Question: What is the suspected problem?
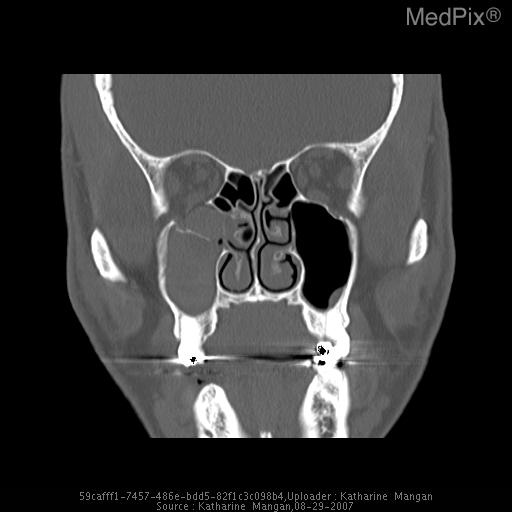
Answer: The findings suggest •  inferior orbit fracture
•  soft tissue swelling
•  bleeding into maxillary sinus. Coronal image with bone technique demonstrating fracture through inferior orbit displaced inferiorly with soft tissue swelling and maxillary sinus opacified with blood.. The patient might have a history of 51 y/o male with trauma to face..